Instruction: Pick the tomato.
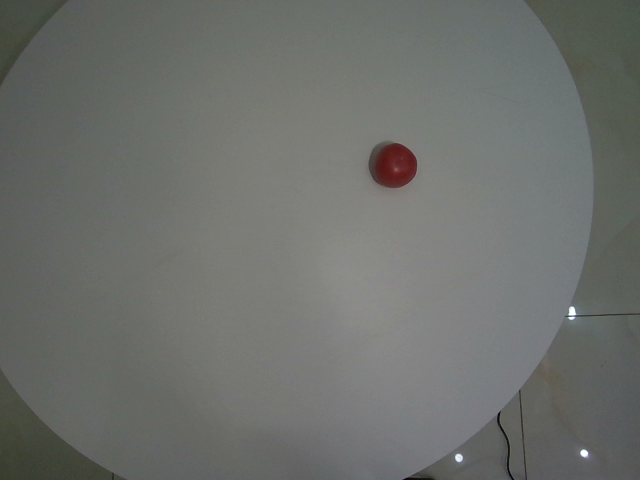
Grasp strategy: vertical